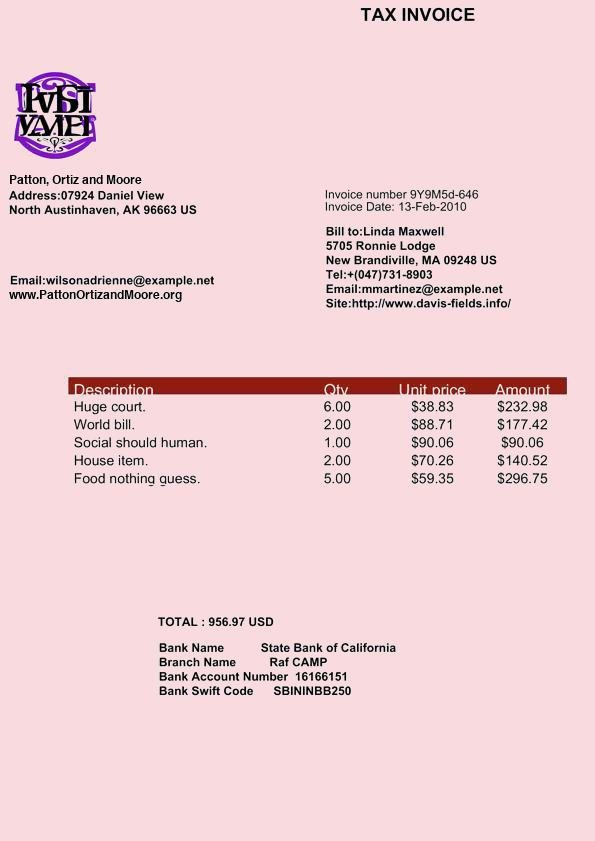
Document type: Invoice